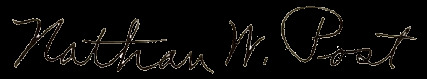
Signature of: nathan post